Question: What appears to be the issue?
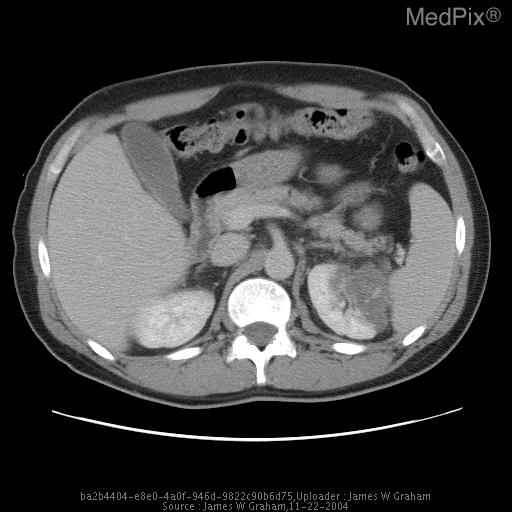
Answer: The findings suggest CT KUB was performed to evaluate for suspected renal stones. CT evaluation demonstrated normal appearing kidneys, with no evidence of renal obstruction or urolithiasis. A recently passed stone was considered, and the patient discharged home.

The patient returned 4 days later with continued and worsening left flank pain. There was flank tenderness on physical exam. UA showed moderate blood. CBC was normal, including a normal white count. CT KUB was again performed. There was no urolithiasis or hydronephrosis, but there was interval development of significant perinephric stranding. Given lack of other clinical findings of pyelonephritis, a renal mass could not be excluded, and a contrast examination was ordered.

Contrast CT demonstrated a wedge shaped area of non-perfusion in the upper outer aspect of the left kidney. A renal infarct was felt to be the most likely etiology, though there was no history to suggest a source. Further evaluation included echocardiography, which was negative. Laboratory analysis for abnormal clotting factors was negative. As fibromuscular dysplasia and vasculitis were also considered, renal MRA performed. This again demonstrated the area of non-perfusion in the left kidney, but also showed irregular narrowing and dilation of both renal arteries, highly suggest of fibromuscular dysplasia.

The patient was treated for symptoms and placed on Plavix. Outpatient angiography was then performed, confirming findings of FMD previously seen on MR. Figure 3 – Follow Contrast Enhanced CT (1 Day after CT KUB)
Wedge shaped area of non-enchancement in the upper lateral aspect of the left kidney. Slight enlargement of the upper pole, but overall reniform shape is maintained.. The patient might have a history of 38 year old healthy male with past medical history significant only for recent onset hypertension. Presented to the Emergency Department with acute onset of left flank pain..